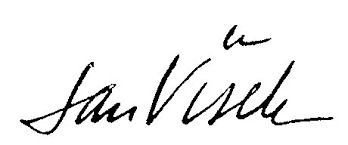
Signature of: jan víšek